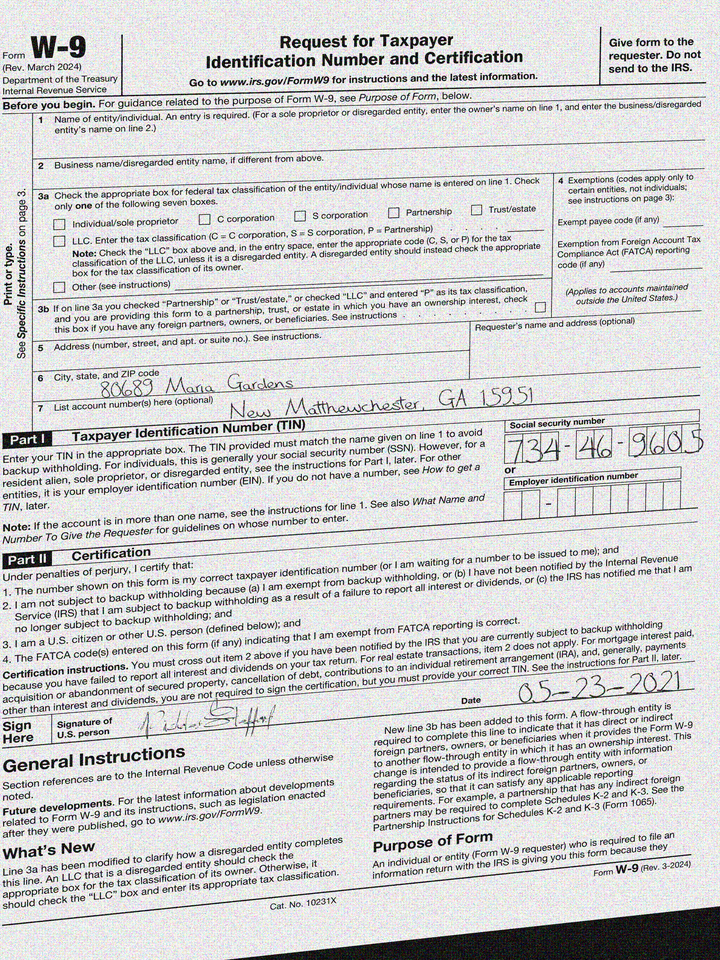
adr1: 80689 Maria Gardens
adr2: New Matthewchester, GA 15951
cbx: no
ssn: 734469605
sdt: 05-23-2021